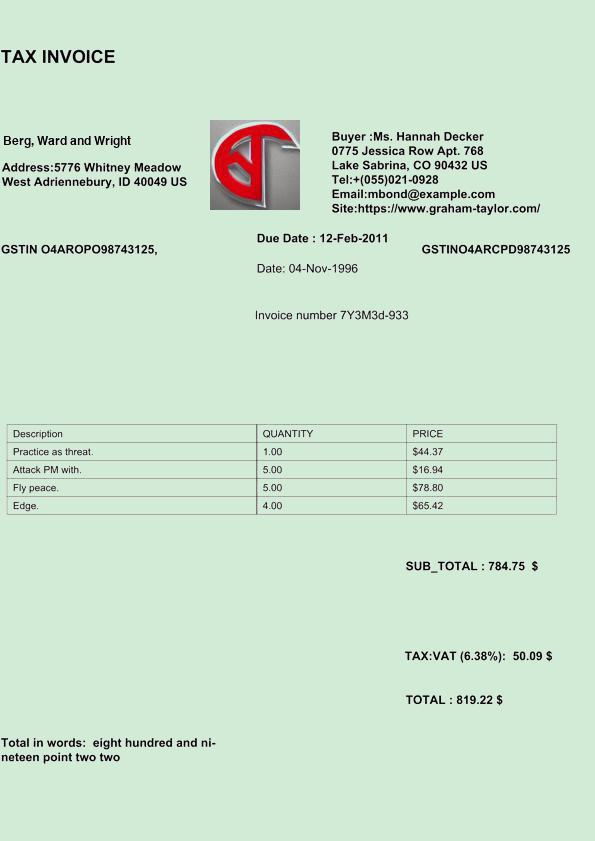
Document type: Invoice